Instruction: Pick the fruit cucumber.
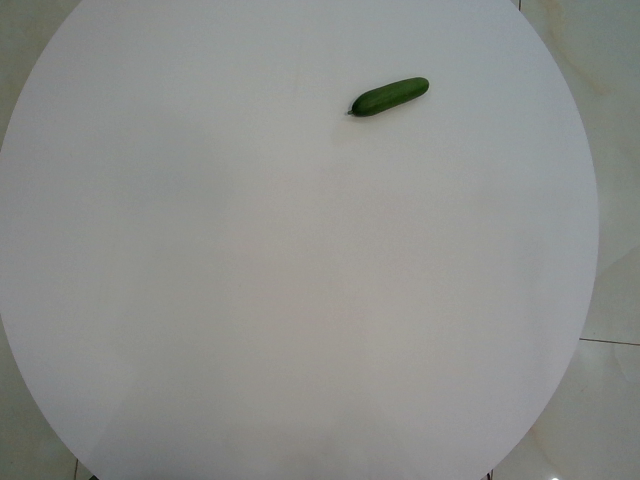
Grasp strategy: vertical